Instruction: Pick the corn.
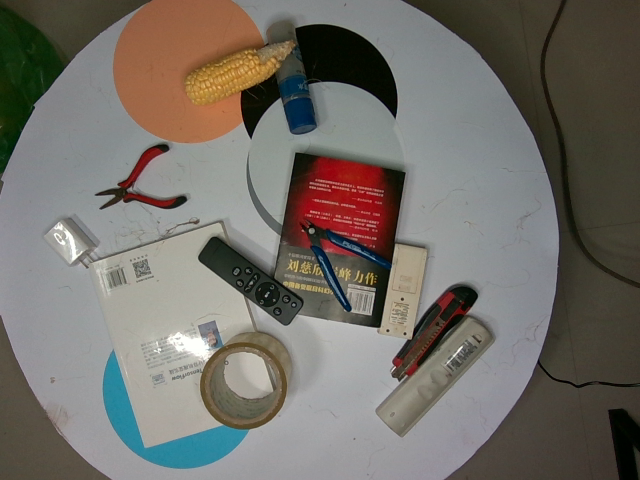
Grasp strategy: vertical